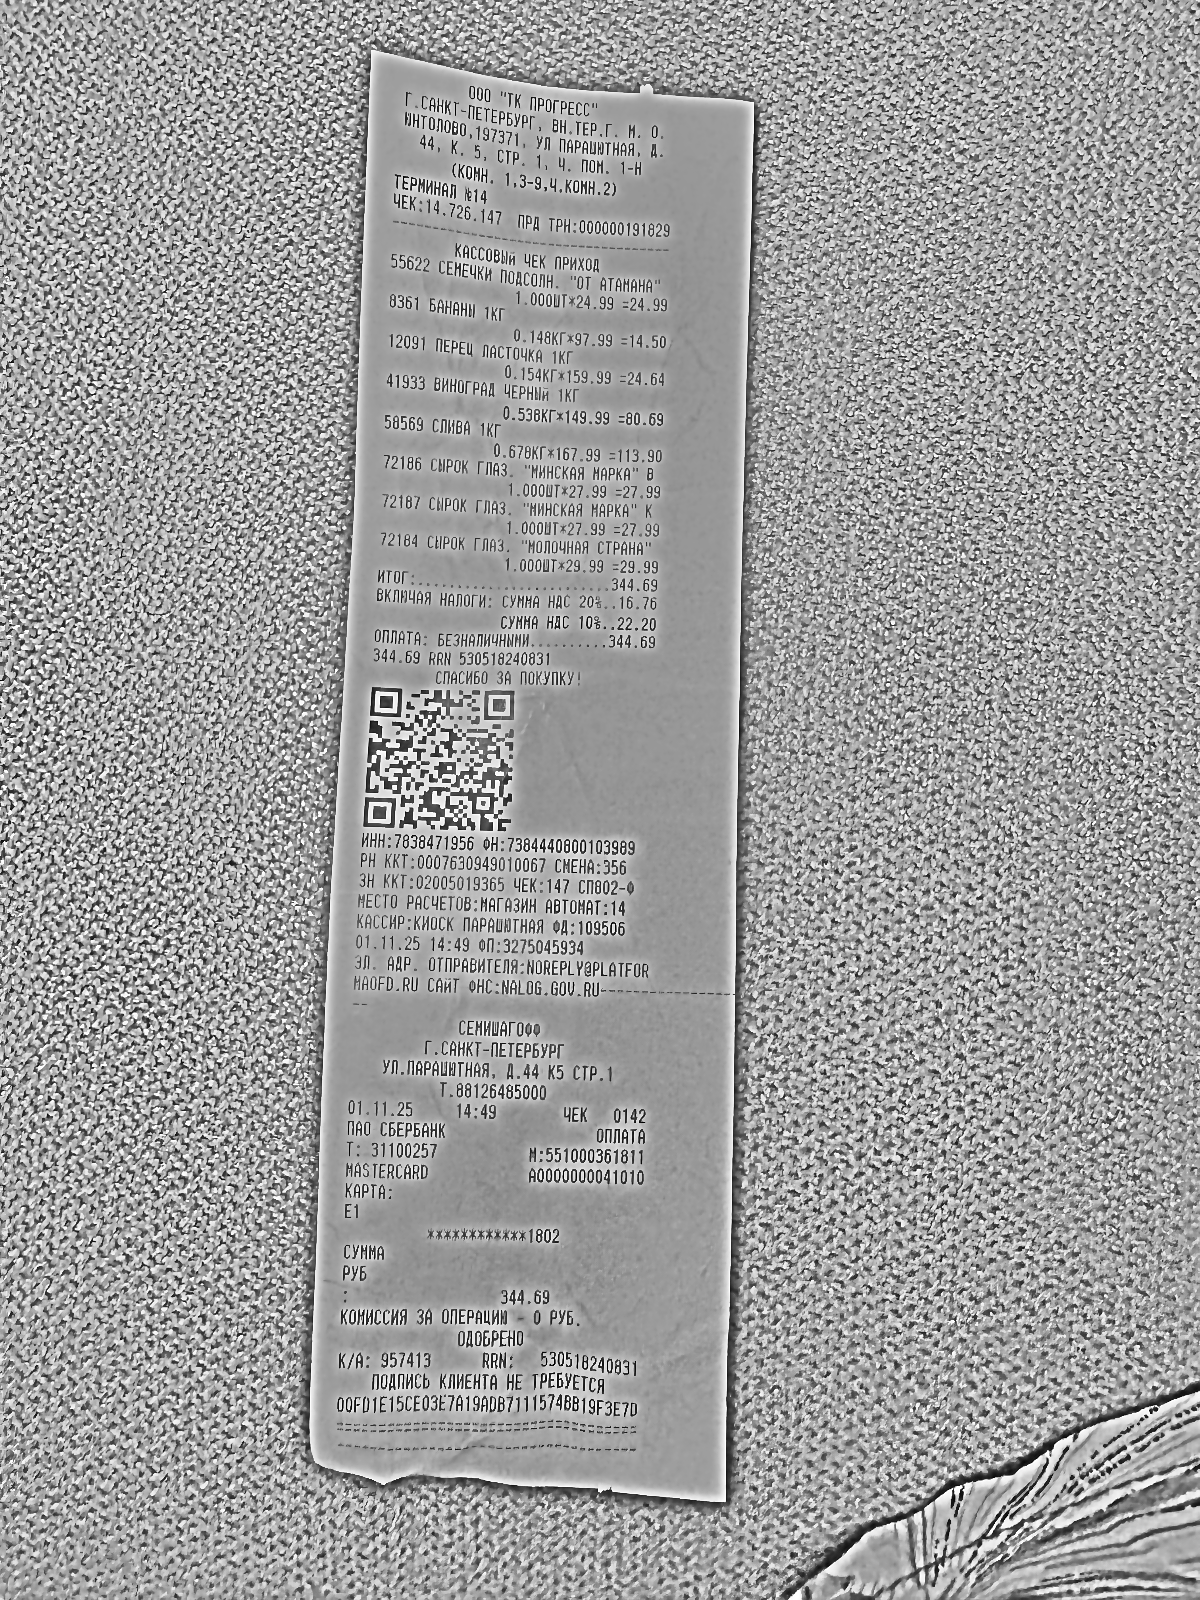
Продавец: ООО "TK ПРОГРЕСС"
ИНН: 7838471956
Дата: 01.11.25
Товары: 55622 СЕМЕЧКИ ПОДСОЛН. "ОТ АТАМАНА"; 8361 БАНАНЫ 1КГ; 12091 ПЕРЕЦ ЛАСТОЧКА 1КГ; 41933 ВИНОГРАД ЧЕРНЫЙ 1КГ; 58569 СЛИВА 1КГ; 72186 СЫРОК ГЛАЗ. "МИНСКАЯ МАРКА" В; 72187 СЫРОК ГЛАЗ. "МИНСКАЯ МАРКА" К; 72184 СЫРОК ГЛАЗ. "МОЛОЧНАЯ СТРАНА"
Количество: 1.000; 0.148; 0.154; 0.538; 0.678; 1.000; 1.000; 1.000
Цена: 24.99; 97.99; 159.99; 149.99; 167.99; 27.99; 27.99; 29.99
Сумма: 24.99; 14.50; 24.64; 80.69; 113.90; 27.99; 27.99; 29.99
Итого: 344.69